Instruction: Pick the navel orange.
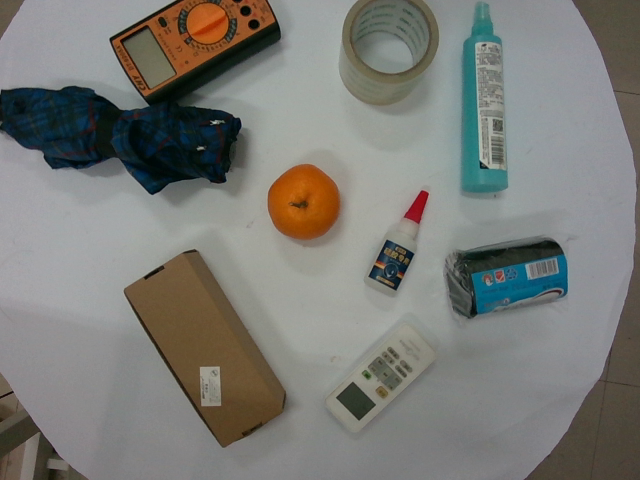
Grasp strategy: vertical